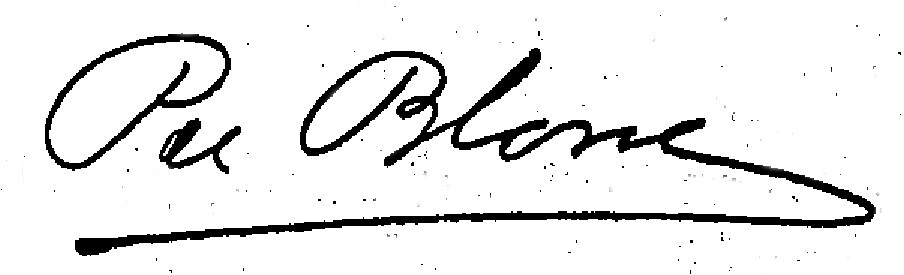
Signature of: per blom